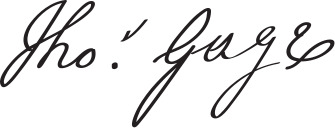
Signature of: thomas gage